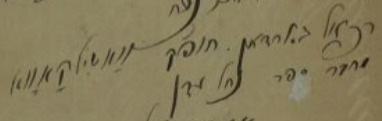
Signature of: rabbi raphael gordon